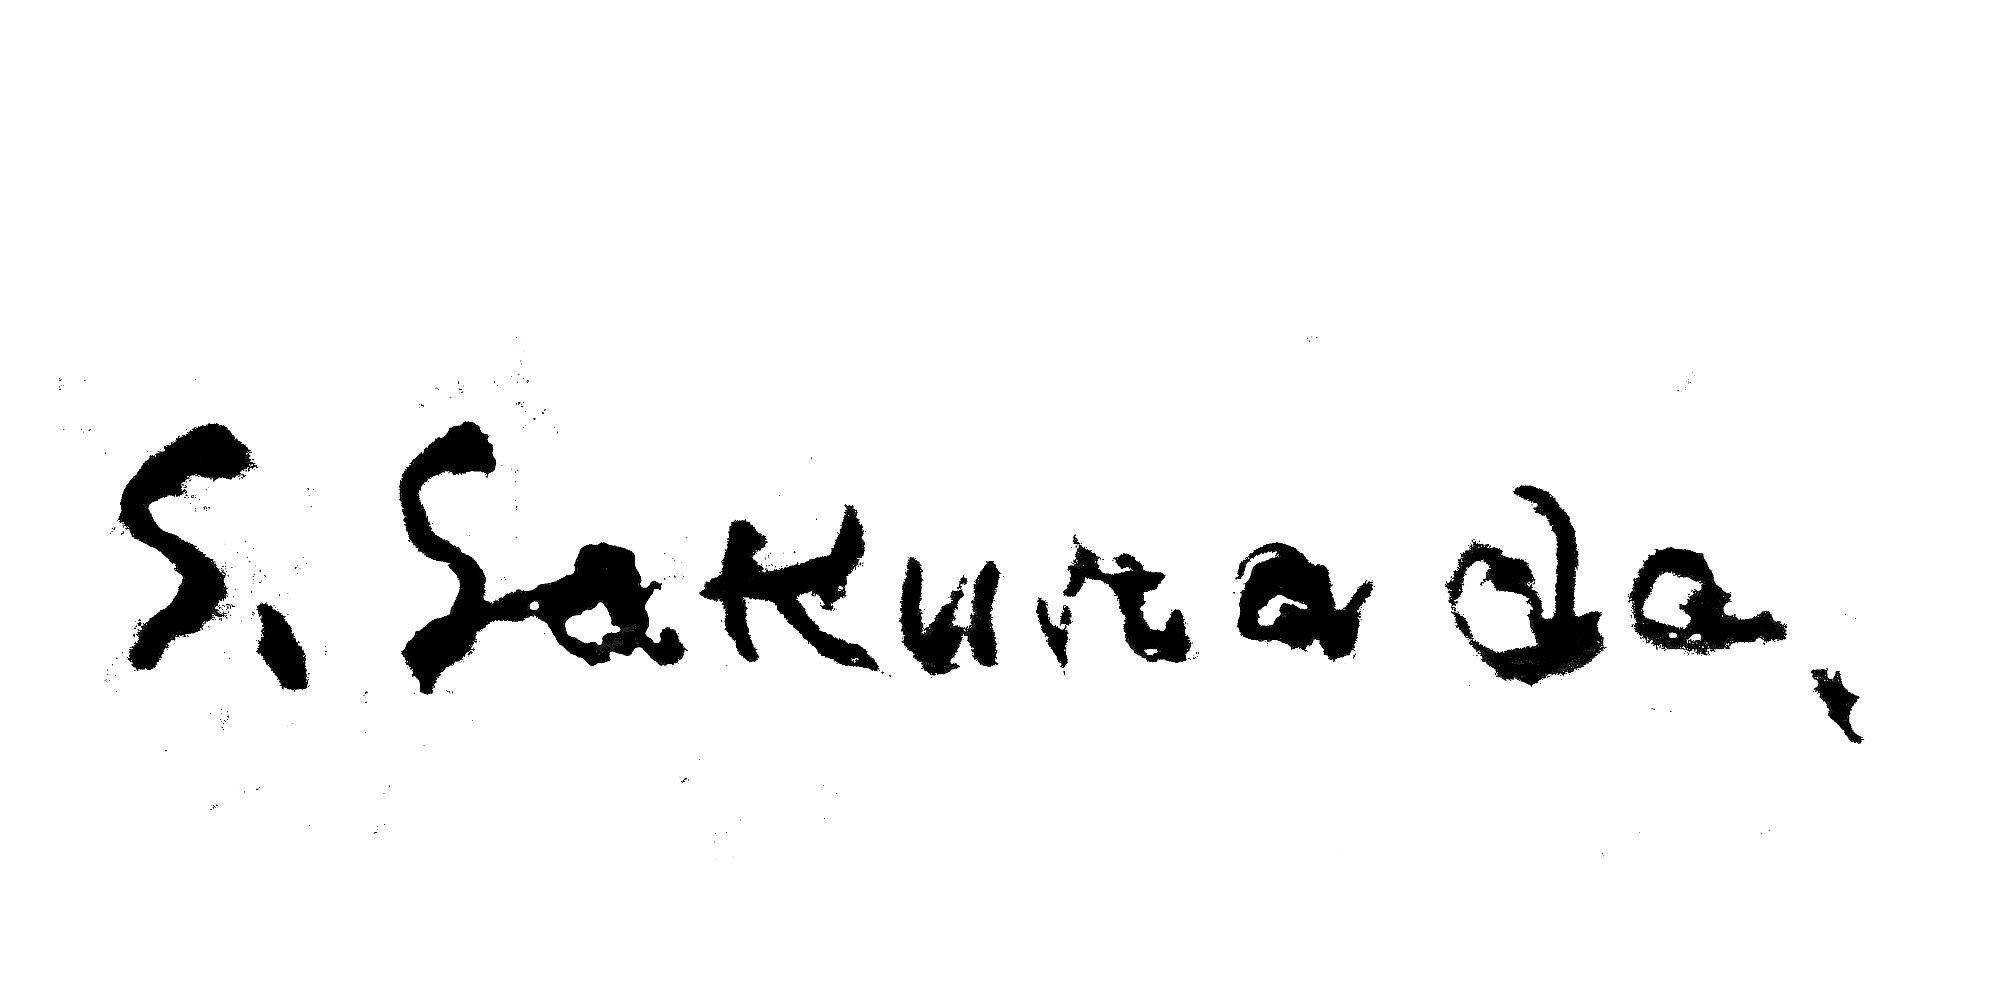
Signature of: seiichi sakurada